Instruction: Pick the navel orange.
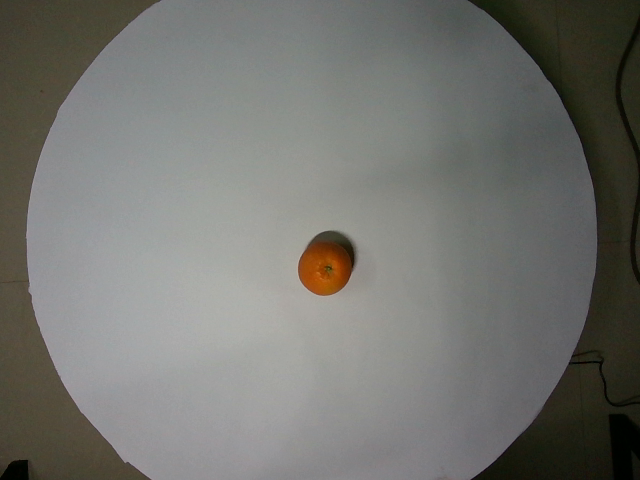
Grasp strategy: vertical